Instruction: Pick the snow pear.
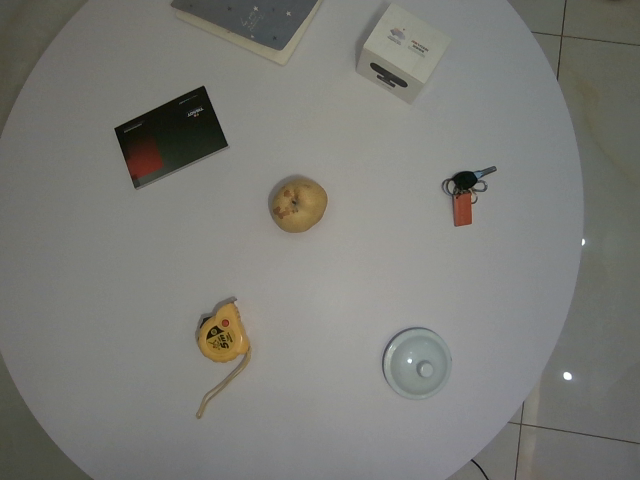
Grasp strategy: vertical